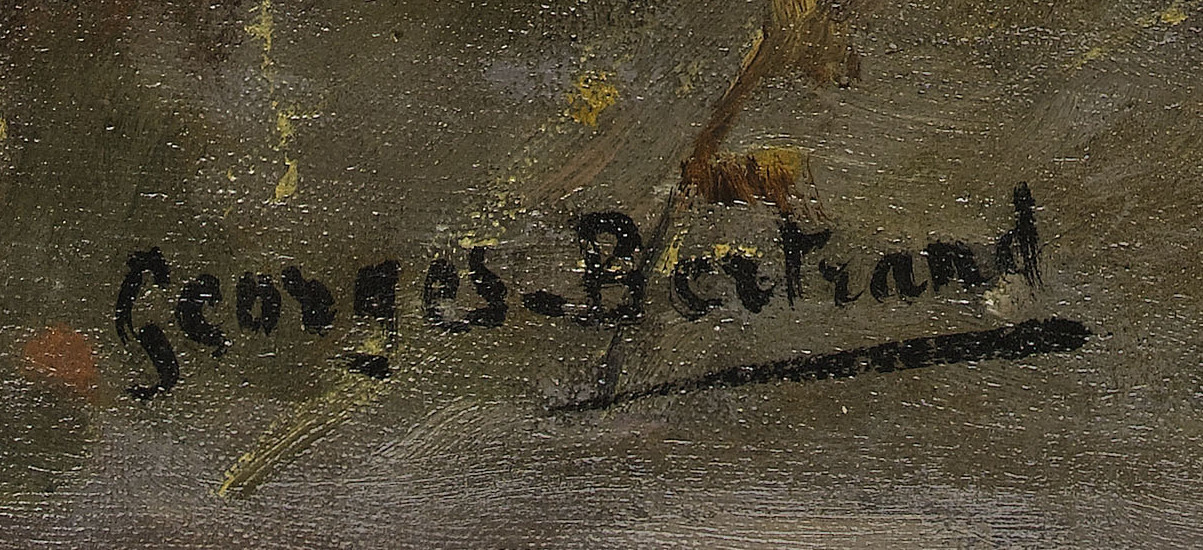
Signature of: georges jules bertrand